Question: How does the patient history play a role?
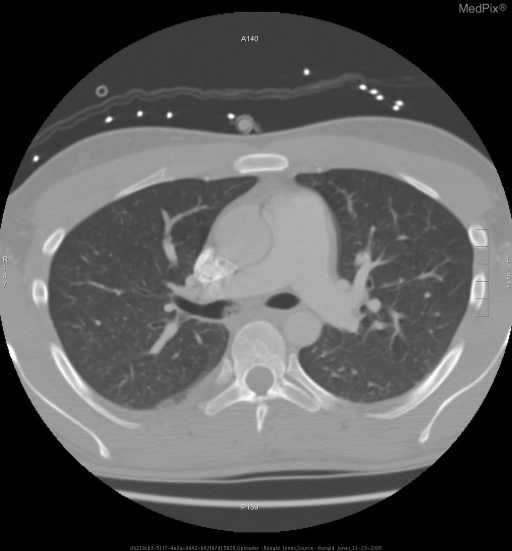
Answer: The patient's history of 26 y/o man with traumatic brain injury had oxygen saturation decrease to mid 80’s which would not correct with O2 by face mask. is key in understanding the case.